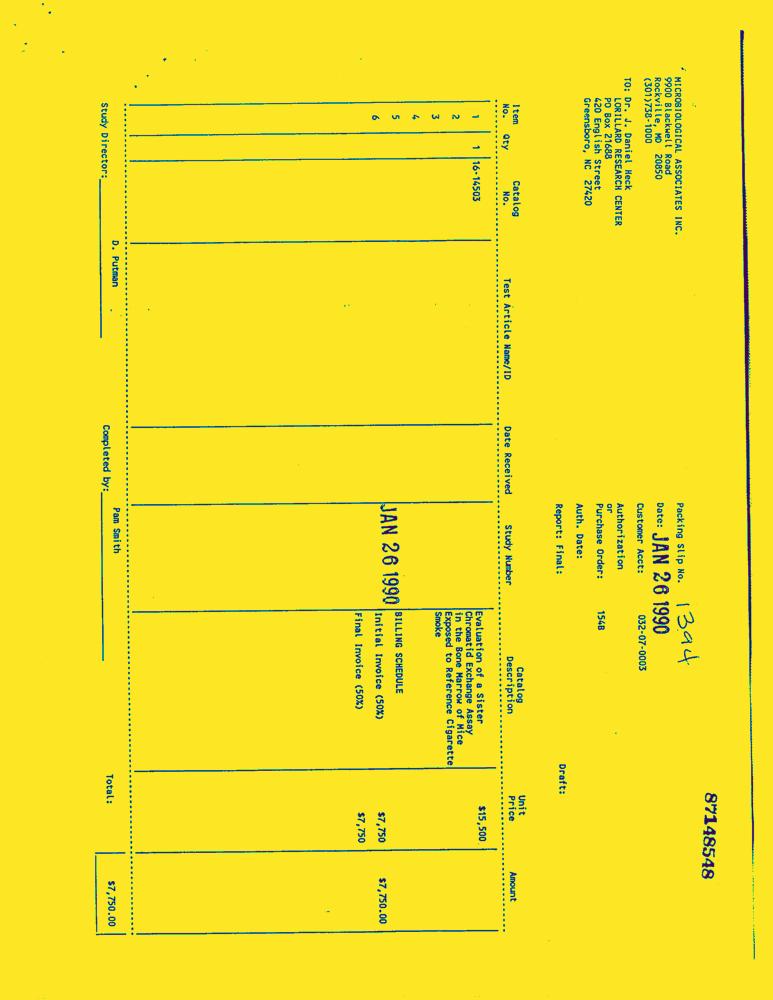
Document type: Invoice-Doc